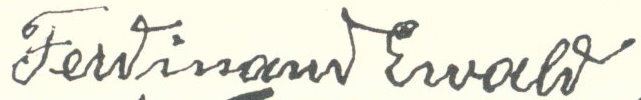
Signature of: ferdinand ewald